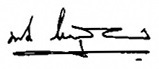
Signature of: phanat simasathien